Question: What is the property identification or parcel number listed?
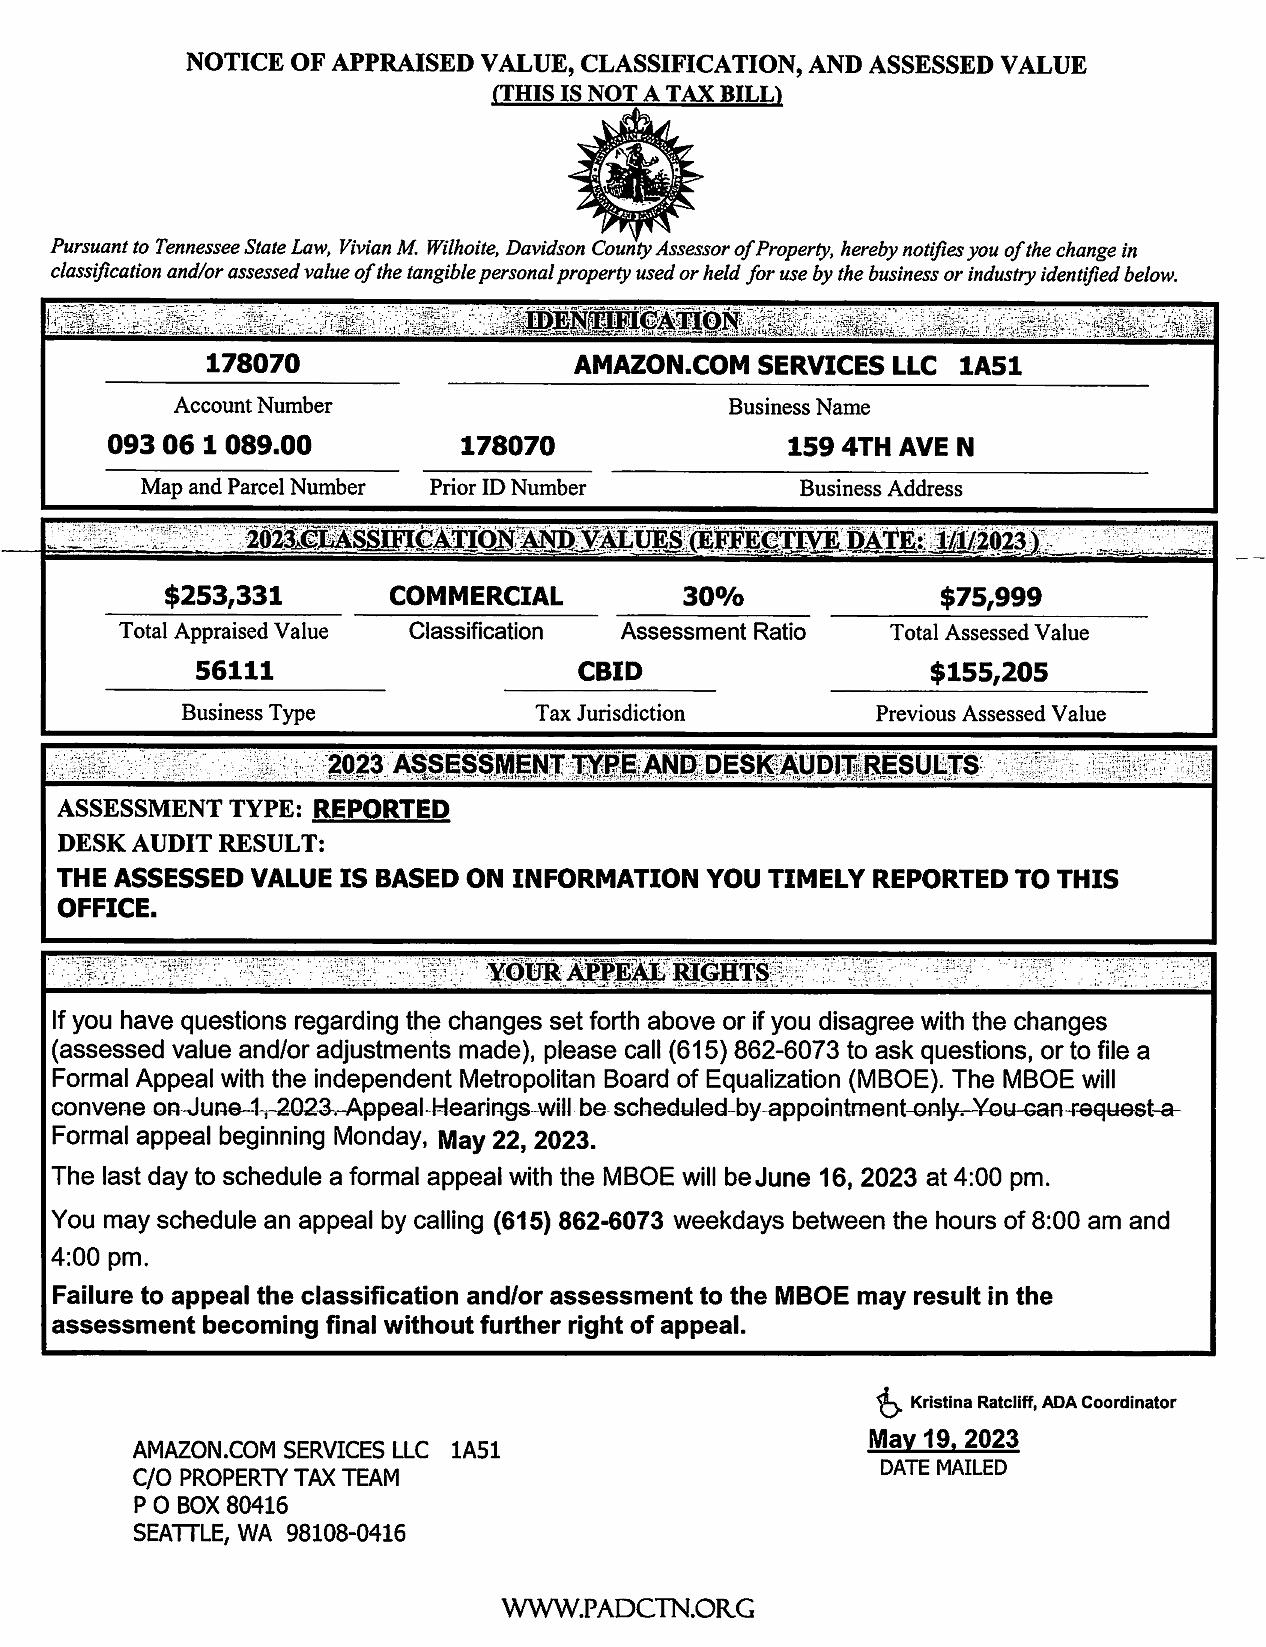
Answer: "178070"